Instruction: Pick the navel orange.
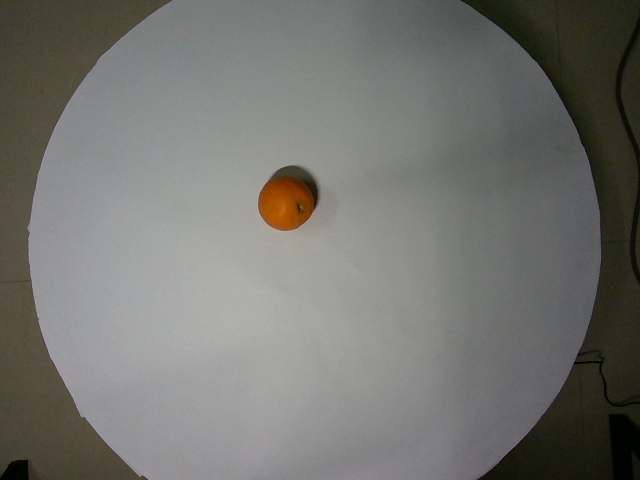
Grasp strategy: vertical